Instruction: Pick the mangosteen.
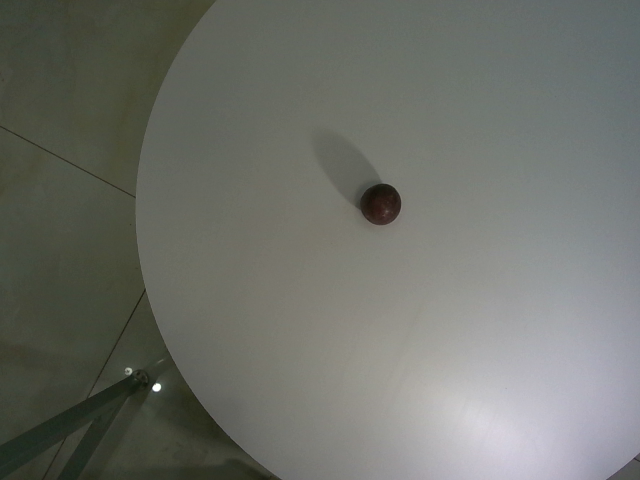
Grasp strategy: vertical